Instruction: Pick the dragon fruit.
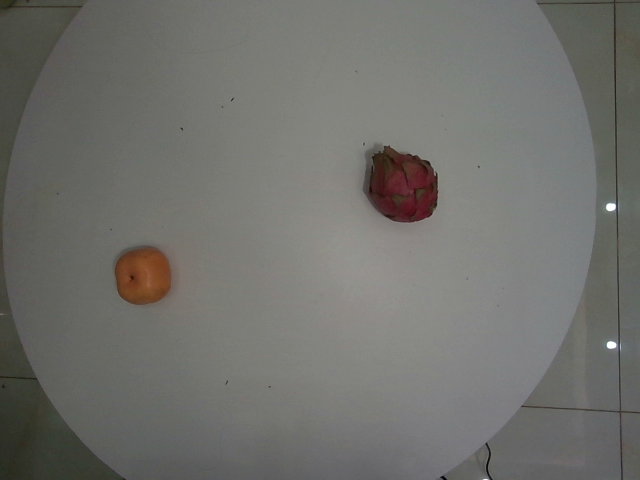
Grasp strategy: vertical